Question: What jurisdiction, city, or county is the document associated with?
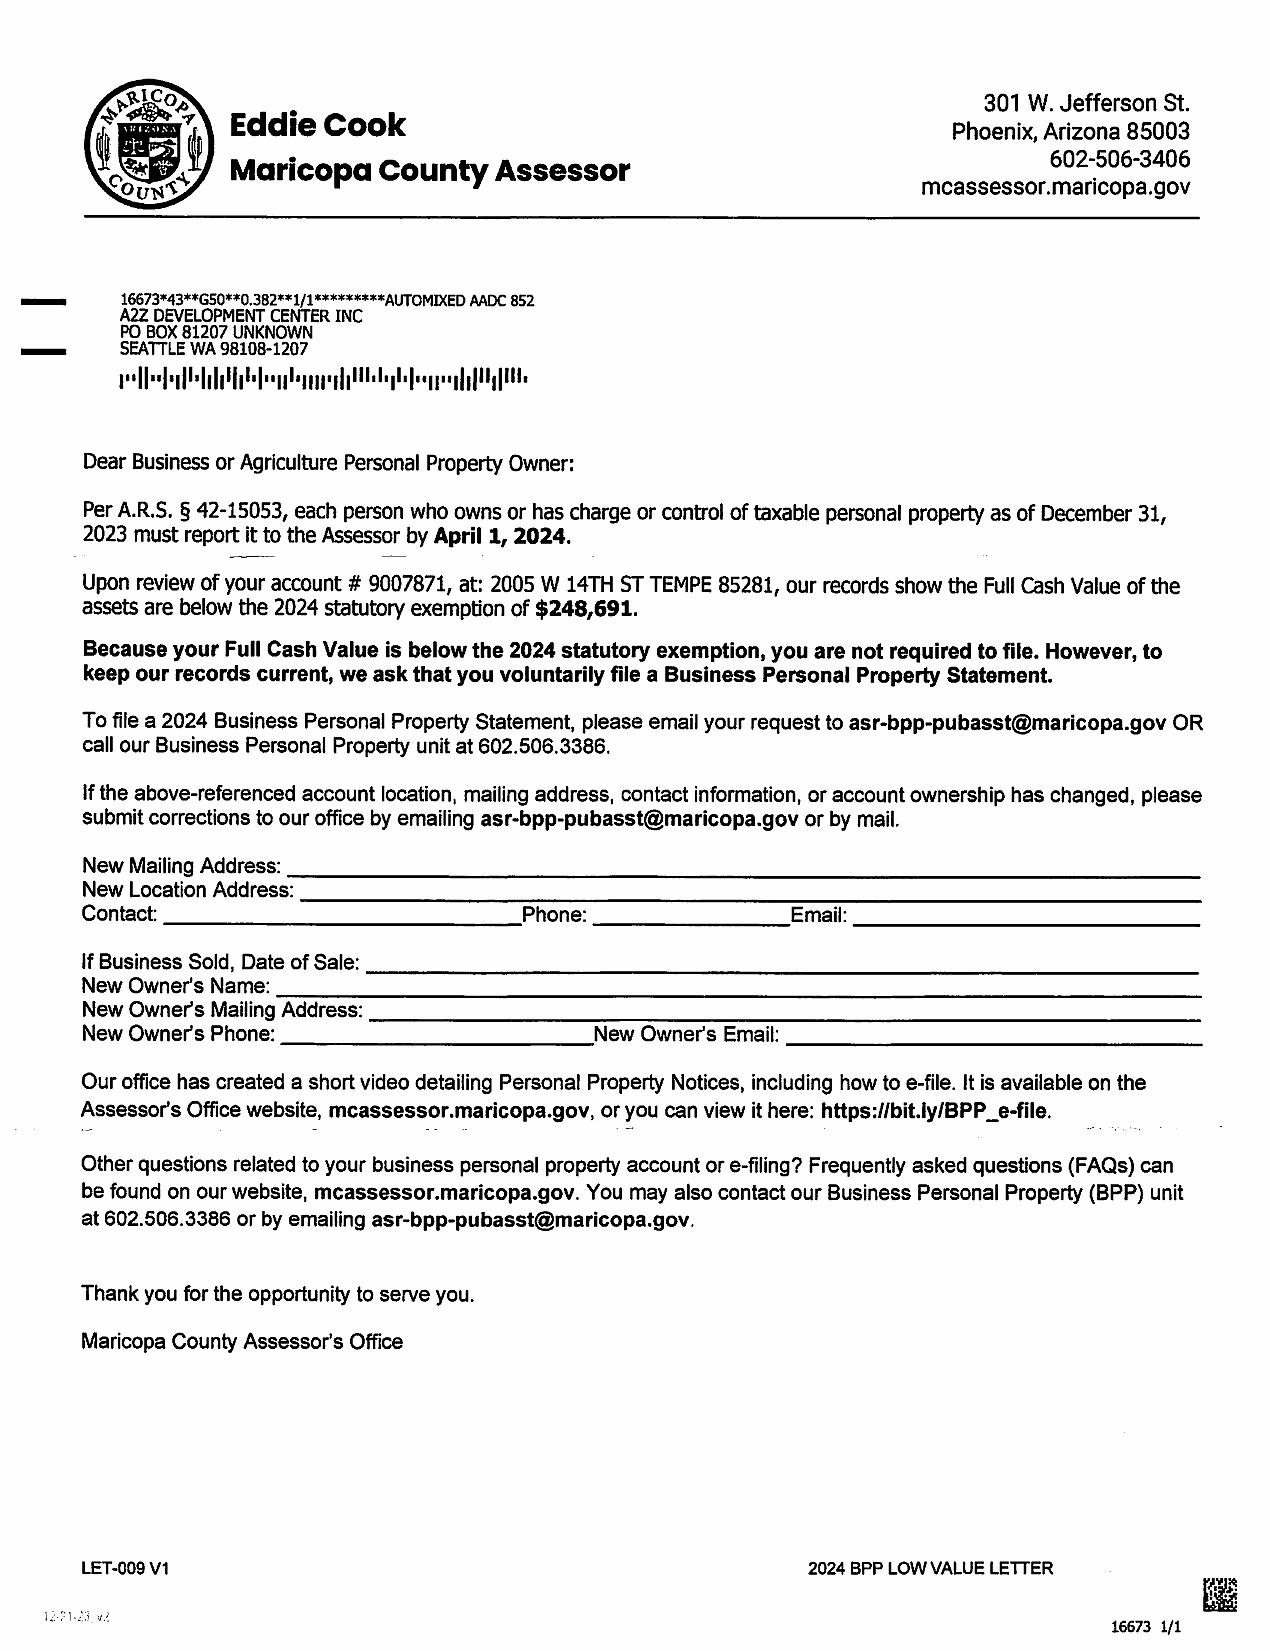
Answer: "Maricopa County"